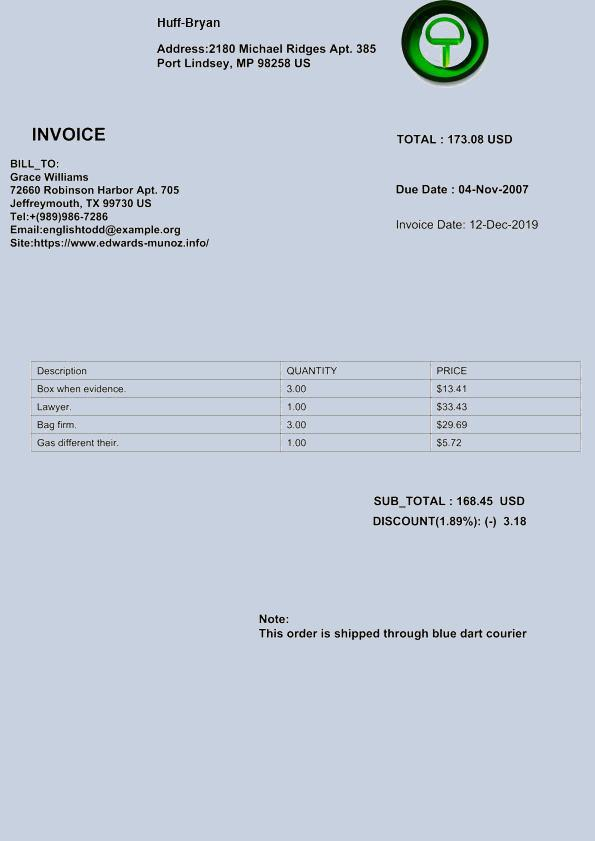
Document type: Invoice